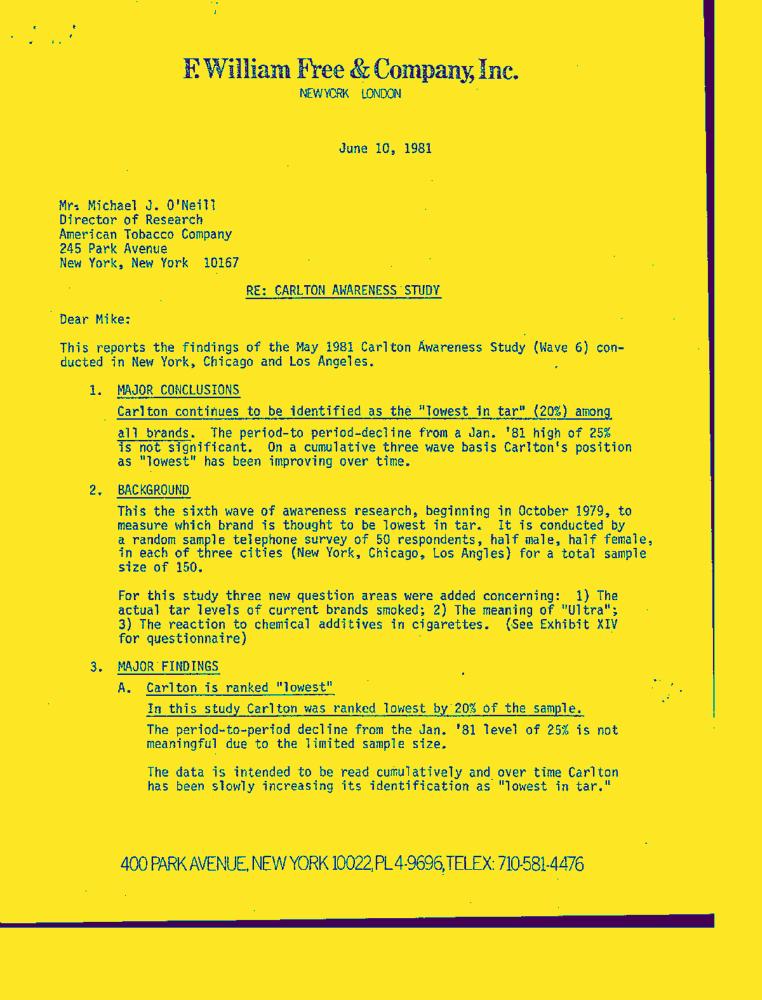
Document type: Letter-Doc